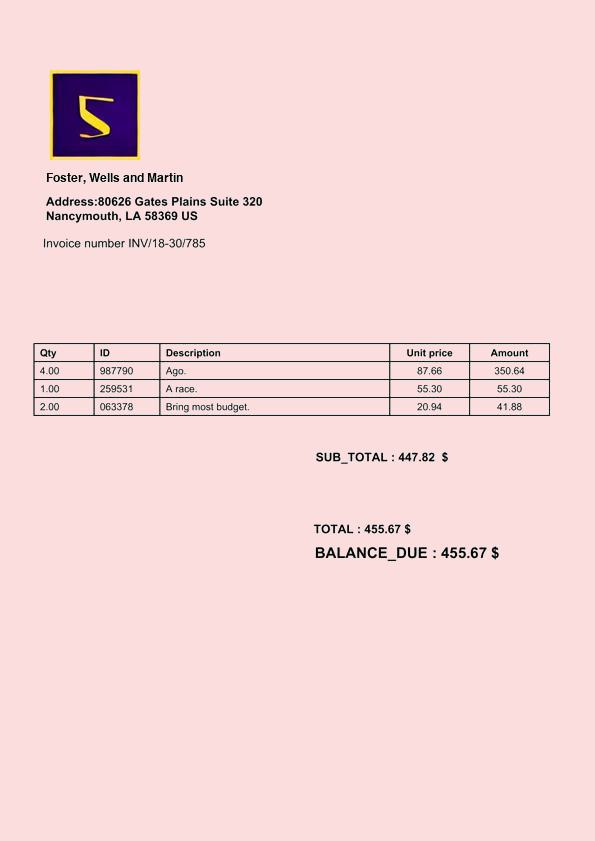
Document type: Invoice